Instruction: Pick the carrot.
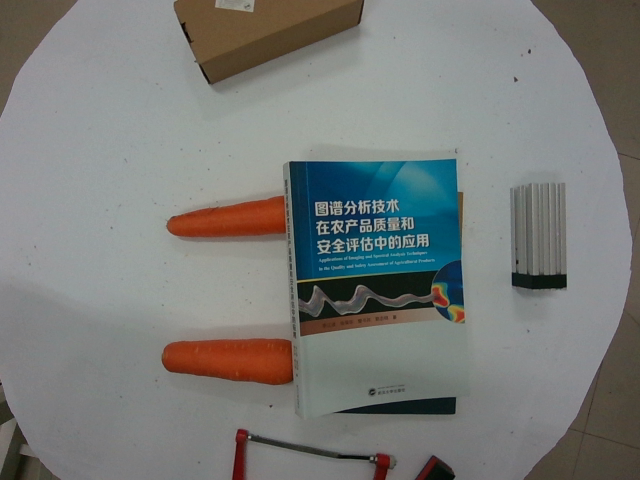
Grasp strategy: vertical